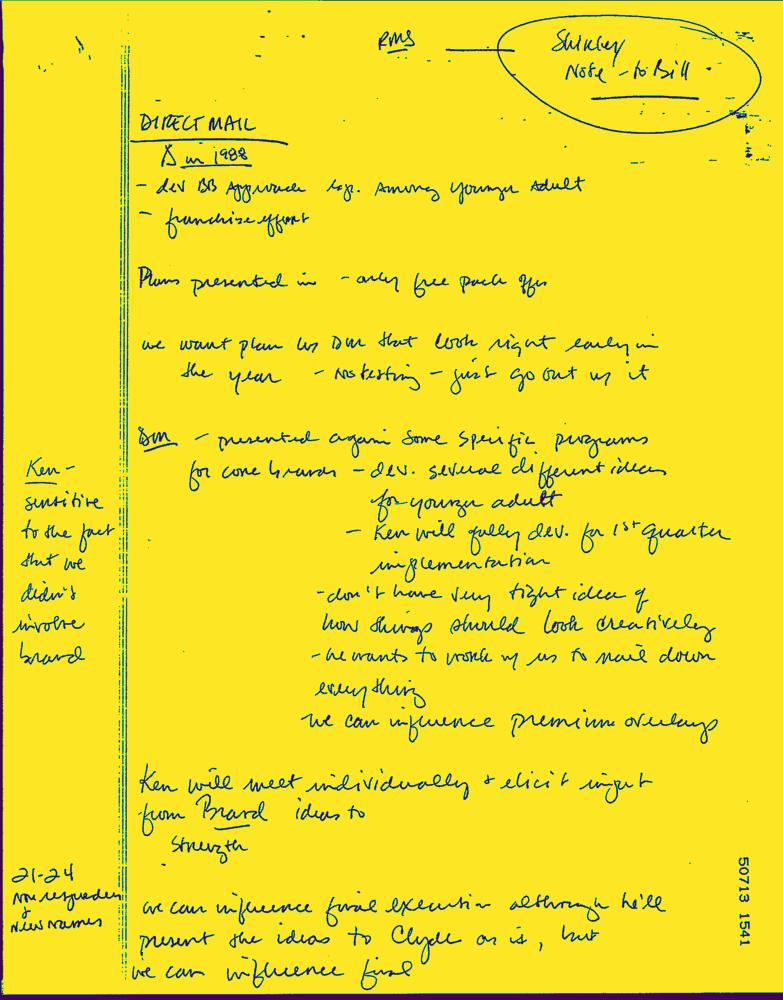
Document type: Hand-Written